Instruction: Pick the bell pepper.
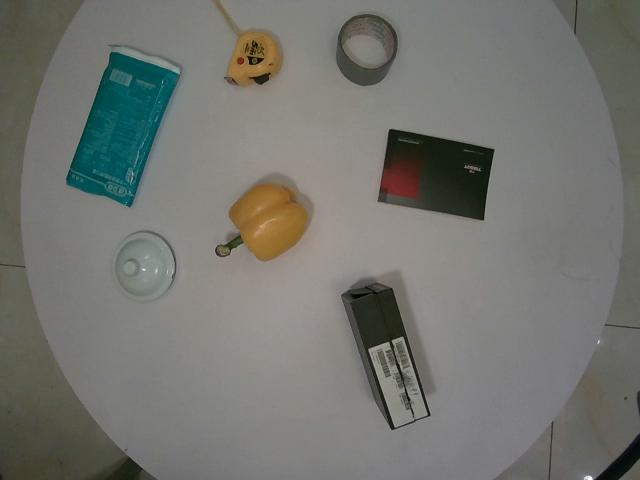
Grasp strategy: vertical